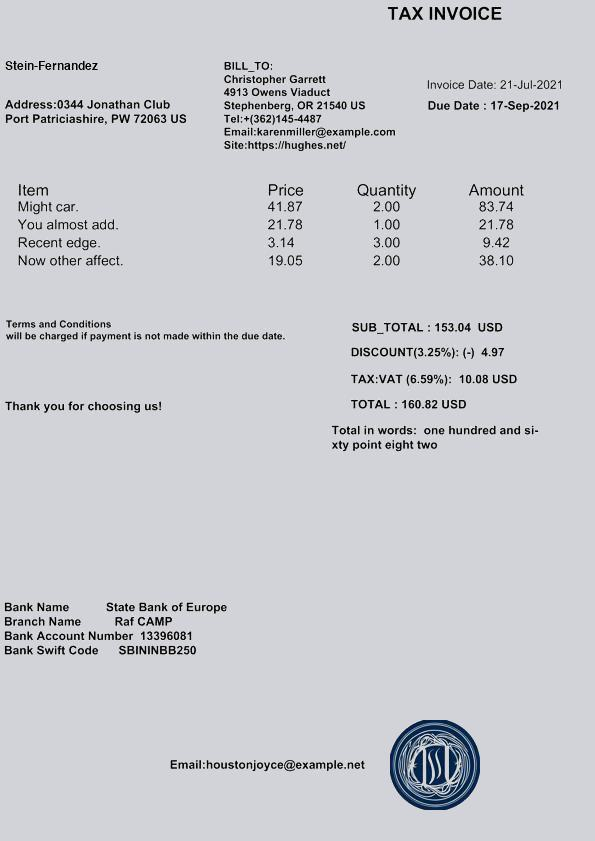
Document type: Invoice